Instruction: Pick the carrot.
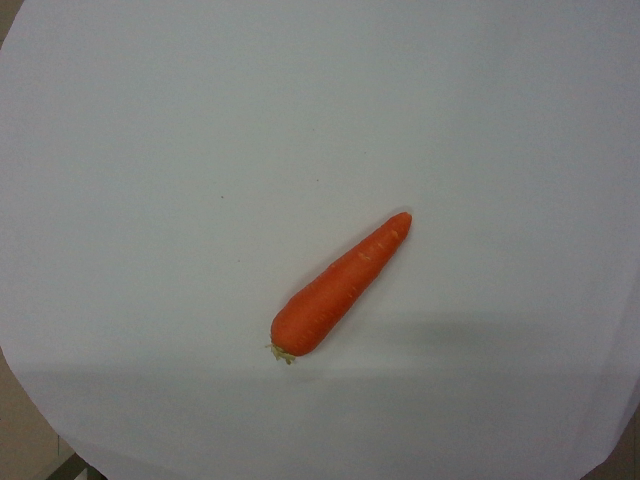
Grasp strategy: vertical